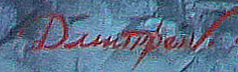
Signature of: nikolay dmitrenko